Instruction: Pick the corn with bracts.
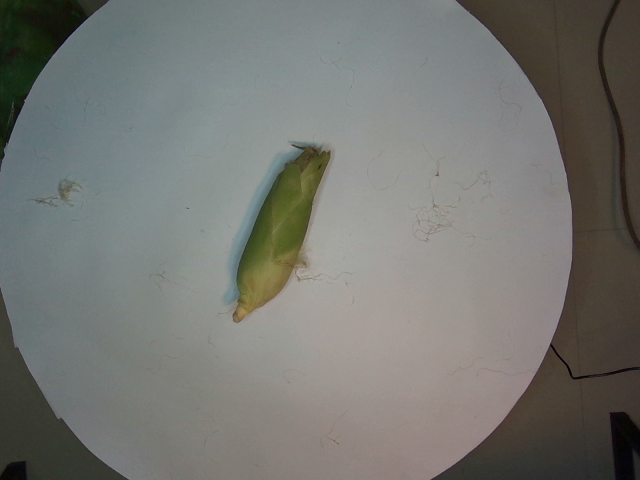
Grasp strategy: vertical